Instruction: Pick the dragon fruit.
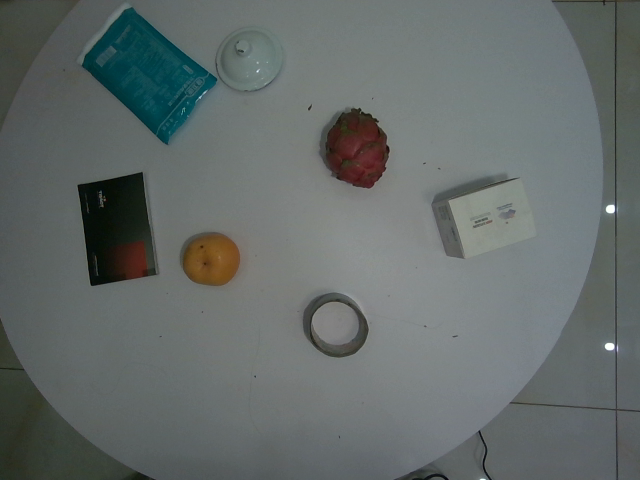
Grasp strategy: vertical